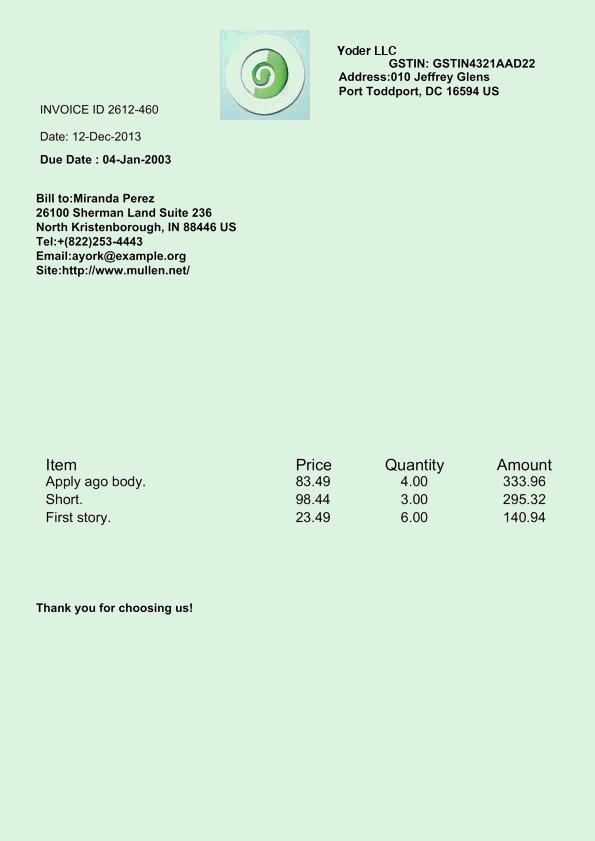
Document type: Invoice